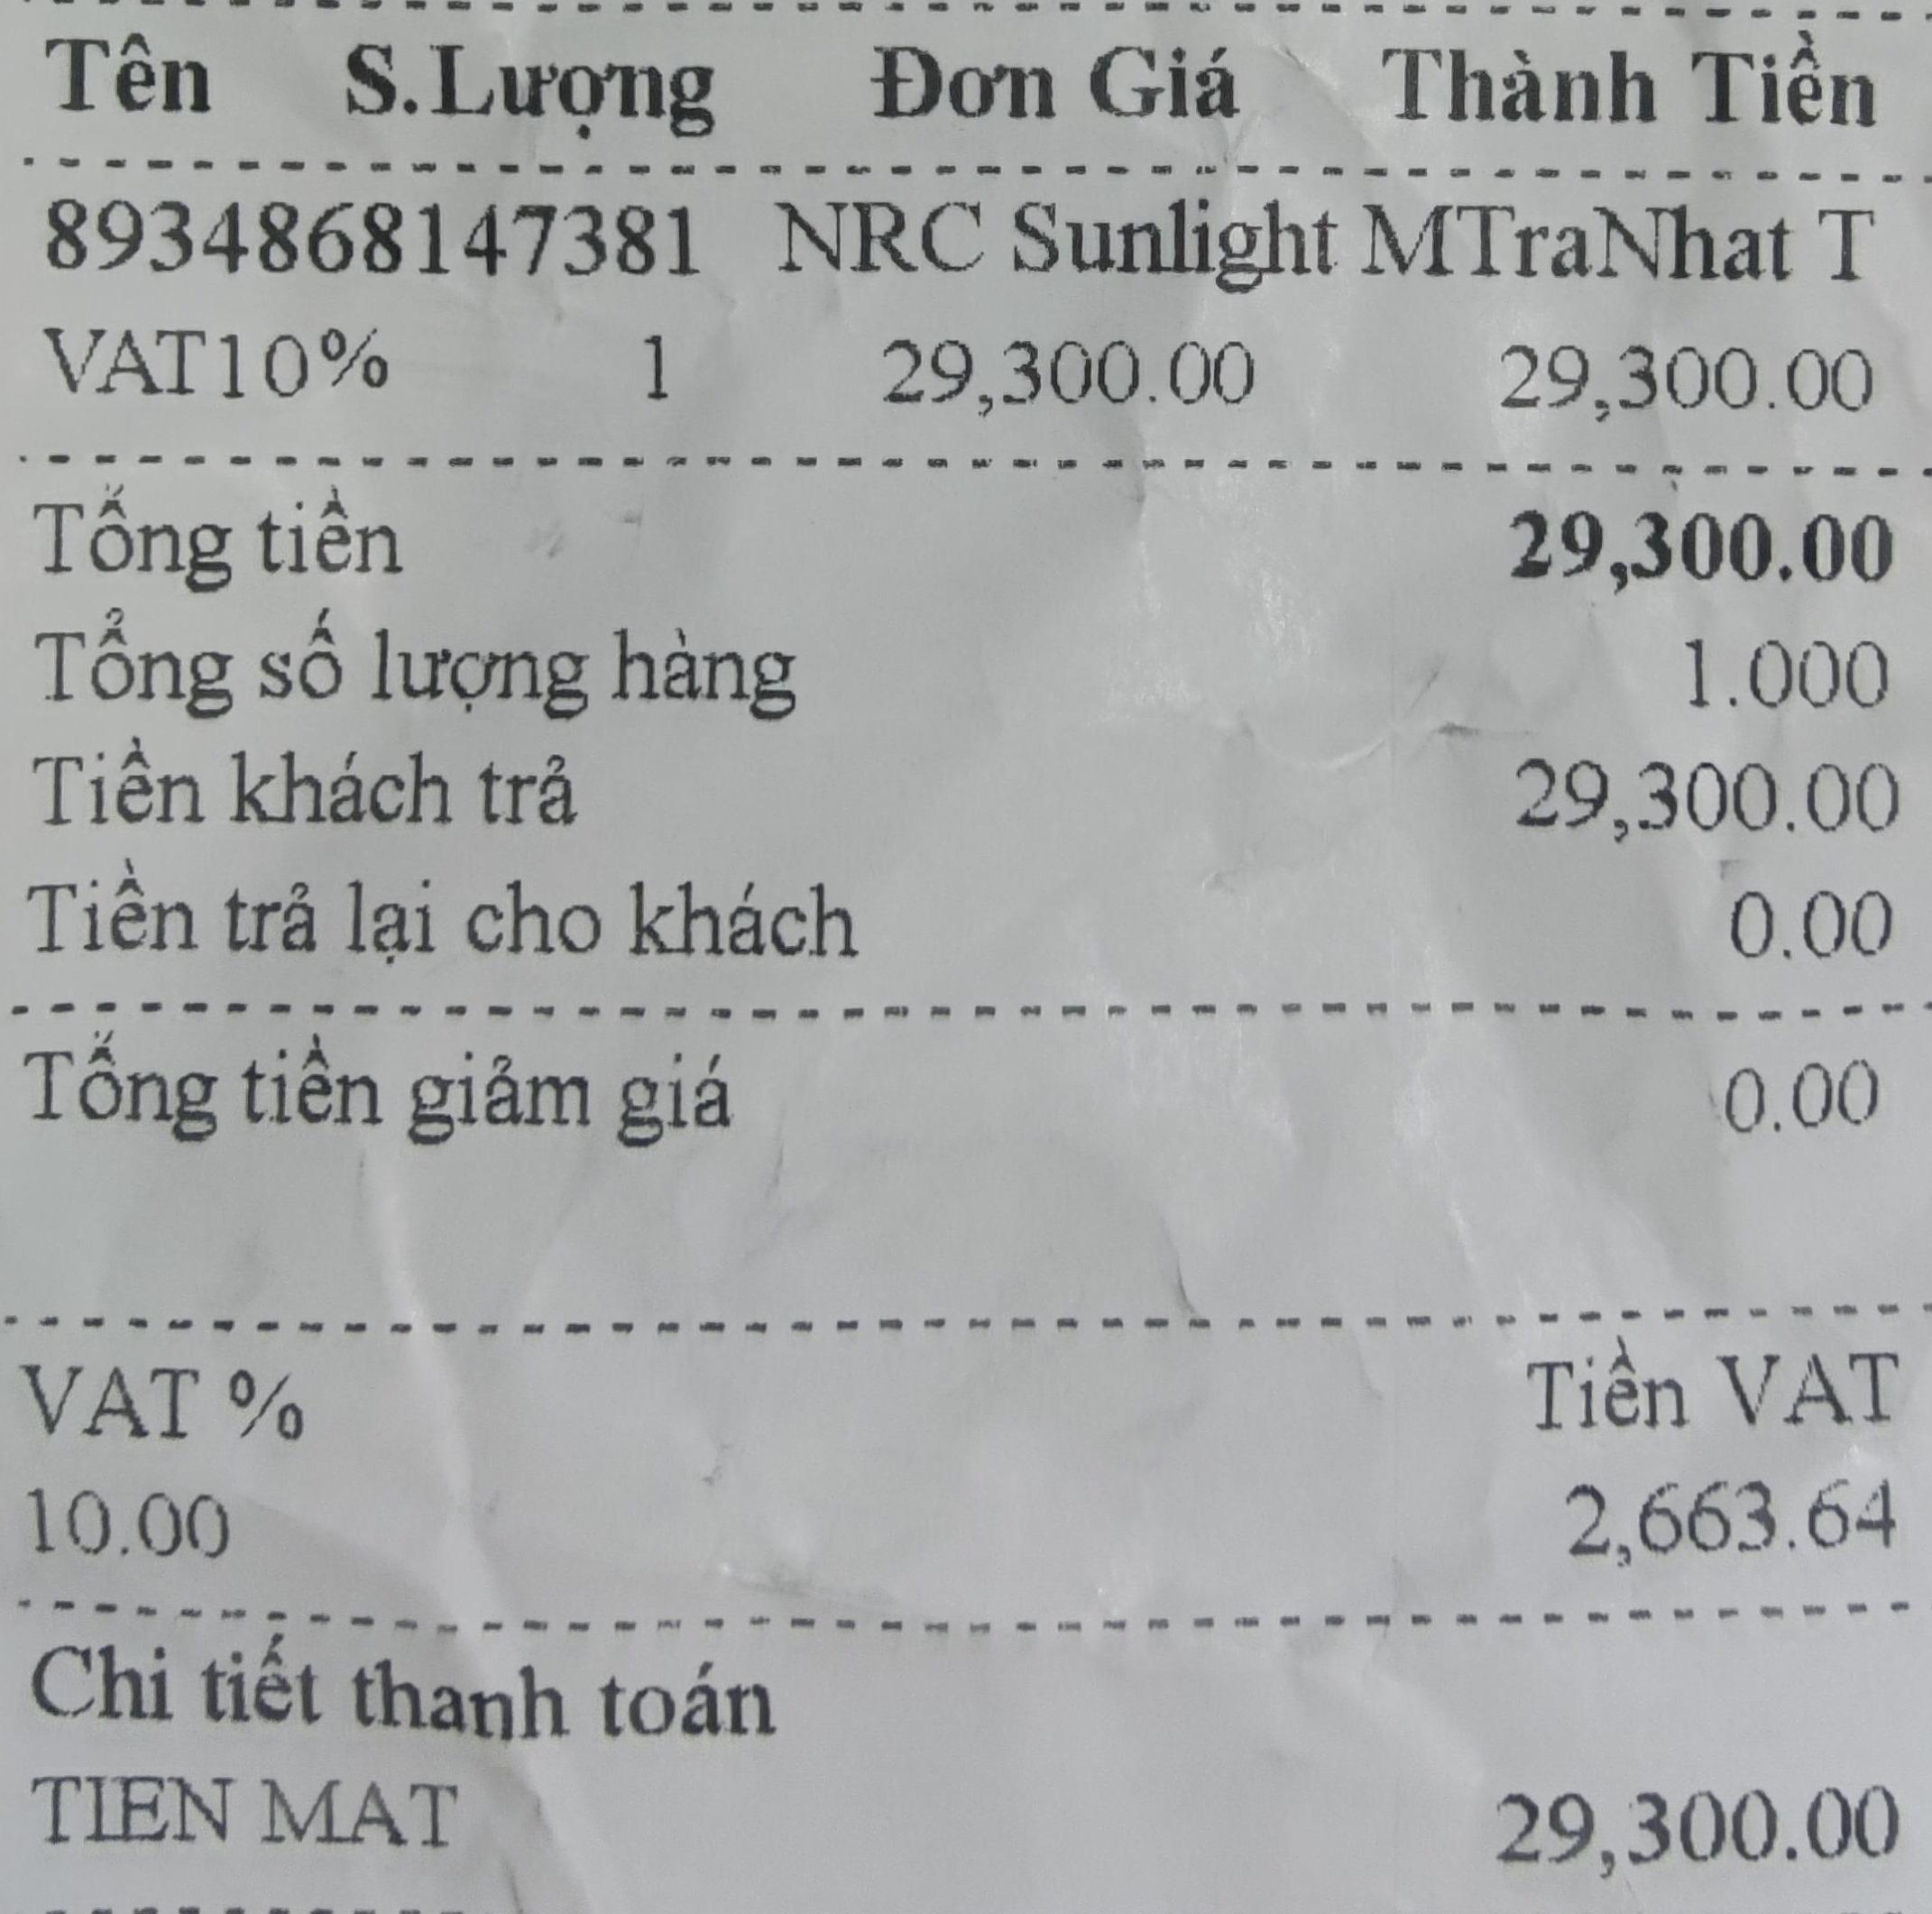
<table>
<tr>
<th>Tên</th>
<th>S.Lượng</th>
<th>Đơn Giá</th>
<th>Thành Tiền</th>
</tr>
<tr>
<td>8934868147381 NRC Sunlight MTranHat T VAT10%</td>
<td>1</td>
<td>29,300.00</td>
<td>29,300.00</td>
</tr>
</table>

Tổng tiền 29,300.00
Tổng số lượng hàng 1.000
Tiền khách trả 29,300.00
Tiền trả lại cho khách 0.00
--------------------------------------------------------------------------------
Tổng tiền giảm giá 0.00
--------------------------------------------------------------------------------
VAT % Tiền VAT
10.00 2,663.64
--------------------------------------------------------------------------------
Chi tiết thanh toán
TIEN MAT 29,300.00